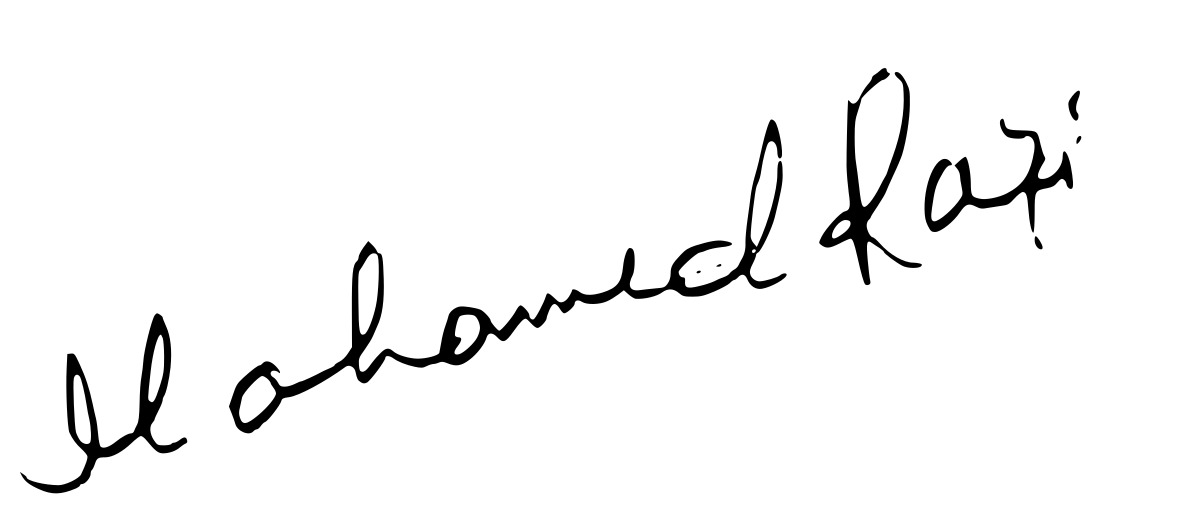
Signature of: mohammed rafi